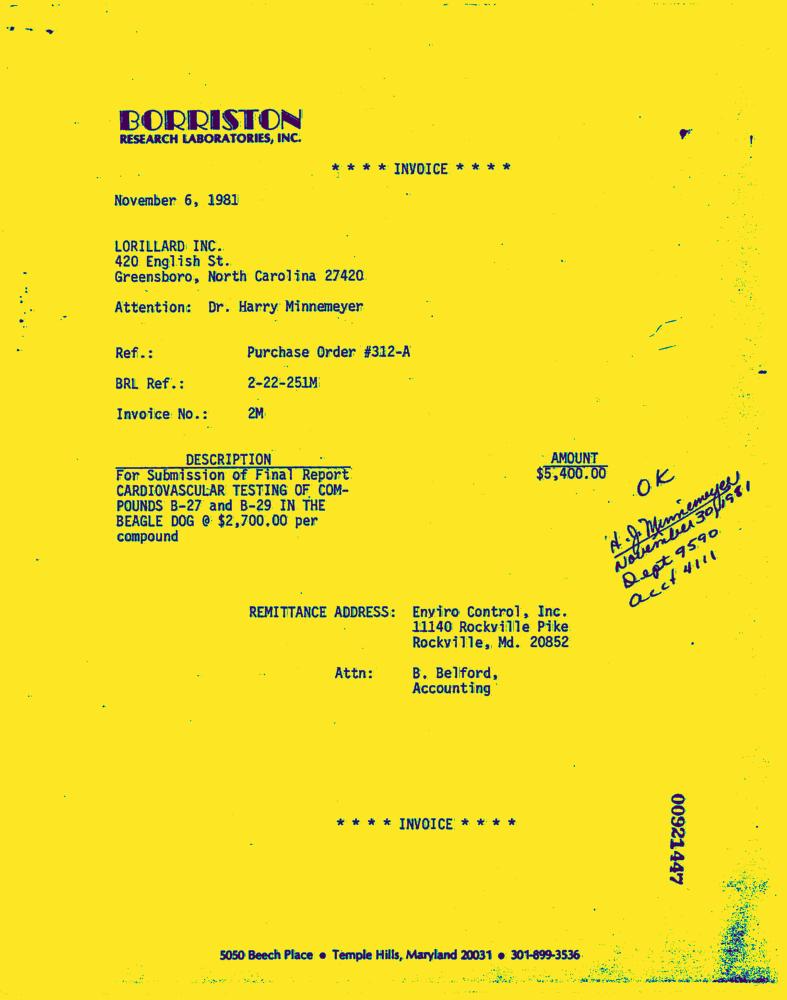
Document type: Invoice-Doc